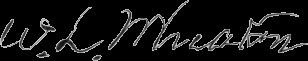
Signature of: warren l wheaton